Question: What are the imaging findings?
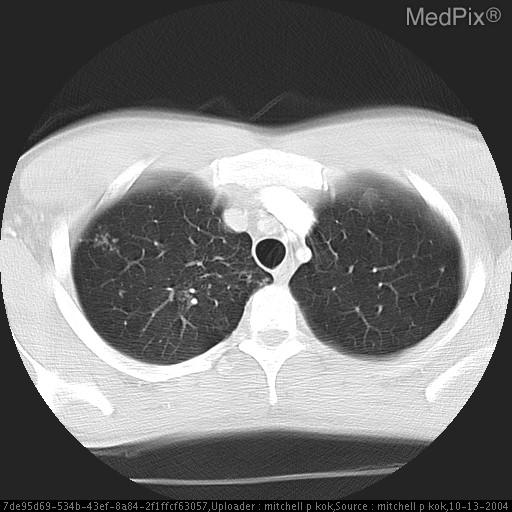
Answer: The imaging shows strandy right apical scarring and tree-in-bud opacity with minimal cystic change. Tree-in-bud opacity within superior segment of right upper lobe. No pleural effusions and no significant lymphadenopathy Right apical scarring with some cystic change and tree-in-bud opacity peripherally.

More caudal images reveal similar opacity within the periphery of the right lower lobe superior segment..